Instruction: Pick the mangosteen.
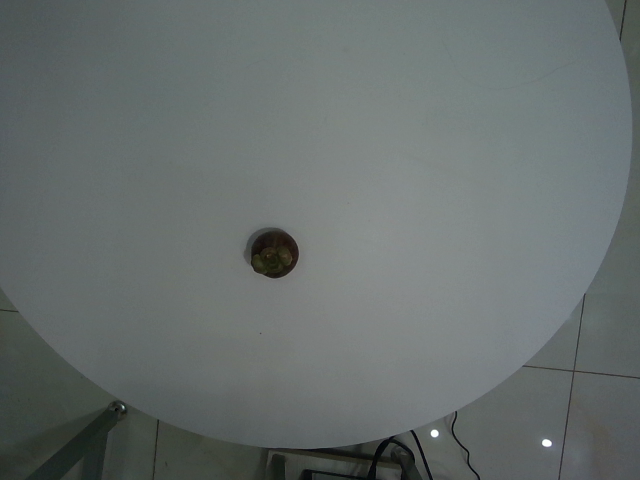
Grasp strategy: vertical